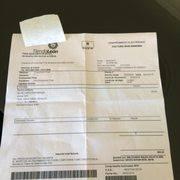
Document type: Invoice